Question: What is the suspected problem?
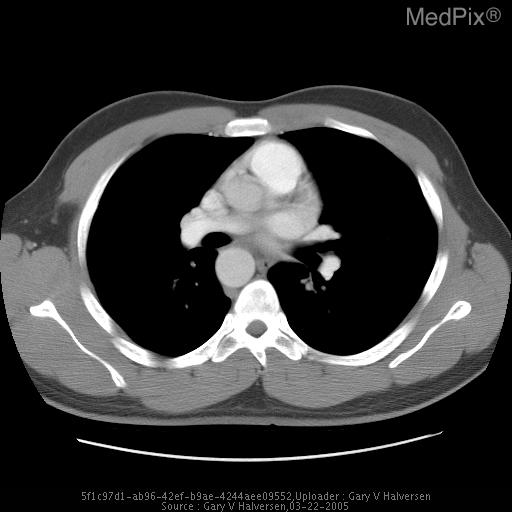
Answer: The findings suggest Initial PA/Lateral images of the chest show a right sided aortic arch without other focal abnormality. CT confirms a right sided arch with aberrant left subclavian artery.  Of note is a very prominent diverticulum at the origin of the aberrant left SCA.. CT image 7. The patient might have a history of Vomiting 4 days prior, now with cough and chest pain..